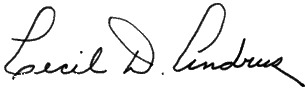
Signature of: cecil d andrus